Can you pull out the amount in words, numerical amount, payee's name, date of the cheque, and the bank's name from the image?
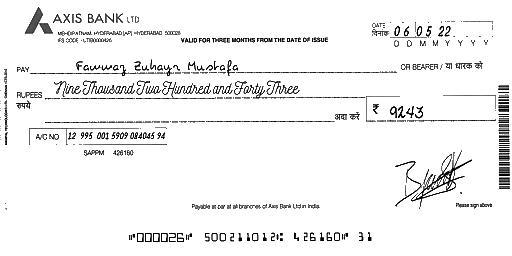
amt_in_words: Nine Thousand Two Hundred and Forty Three
amt_in_figures: 9243
payee_name: Fawwaz Zuhayr Mustafa
bank_name: AXIS BANK
cheque_date: 06/05/22